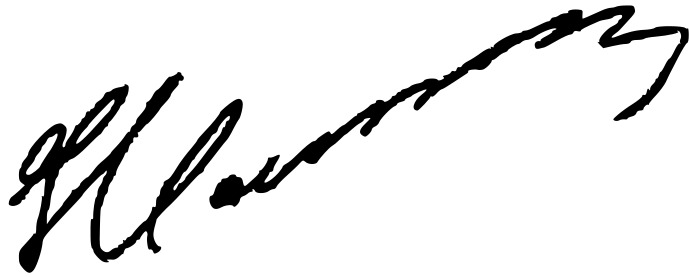
Signature of: henryk samsonowicz